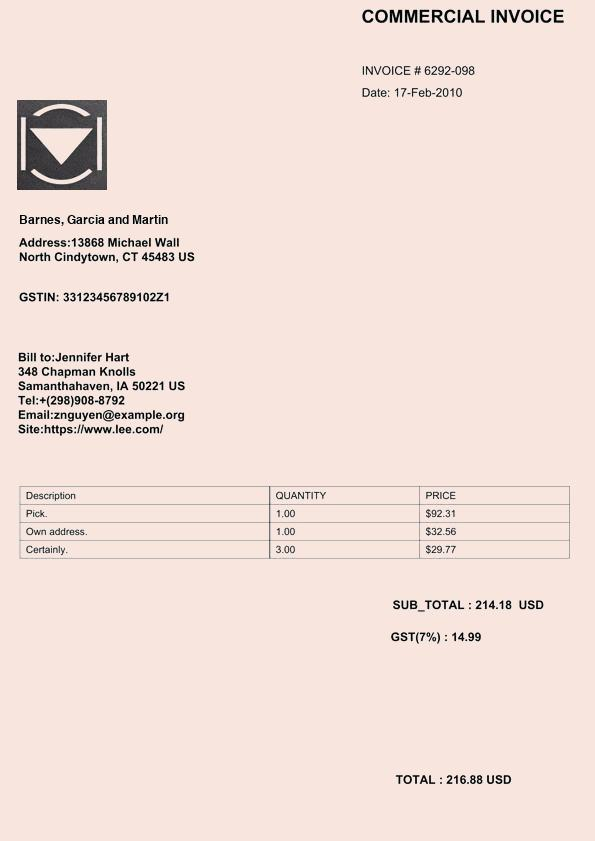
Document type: Invoice